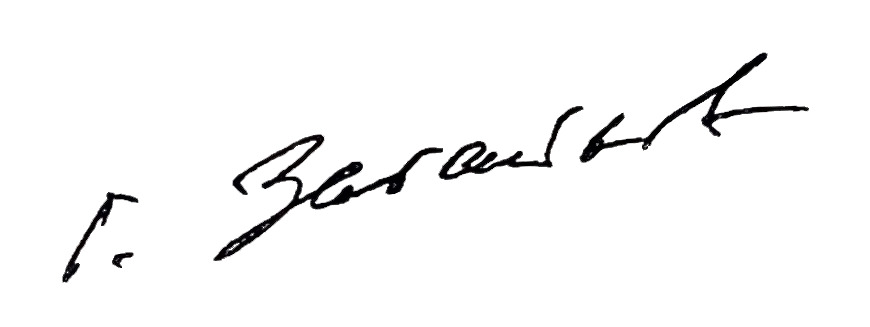
Signature of: german zagainov